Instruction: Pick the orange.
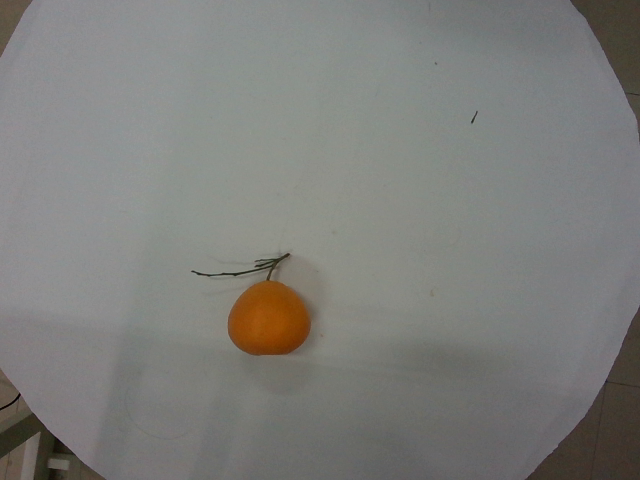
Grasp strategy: vertical